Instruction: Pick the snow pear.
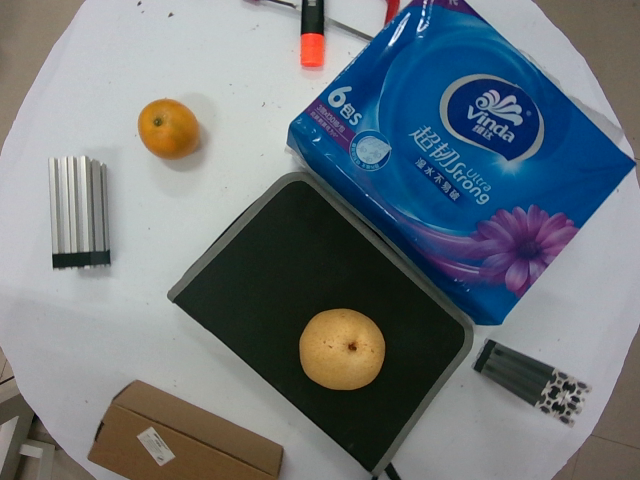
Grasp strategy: vertical